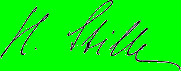
Signature of: hans stille